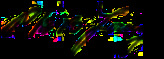
Signature of: pierce m b young